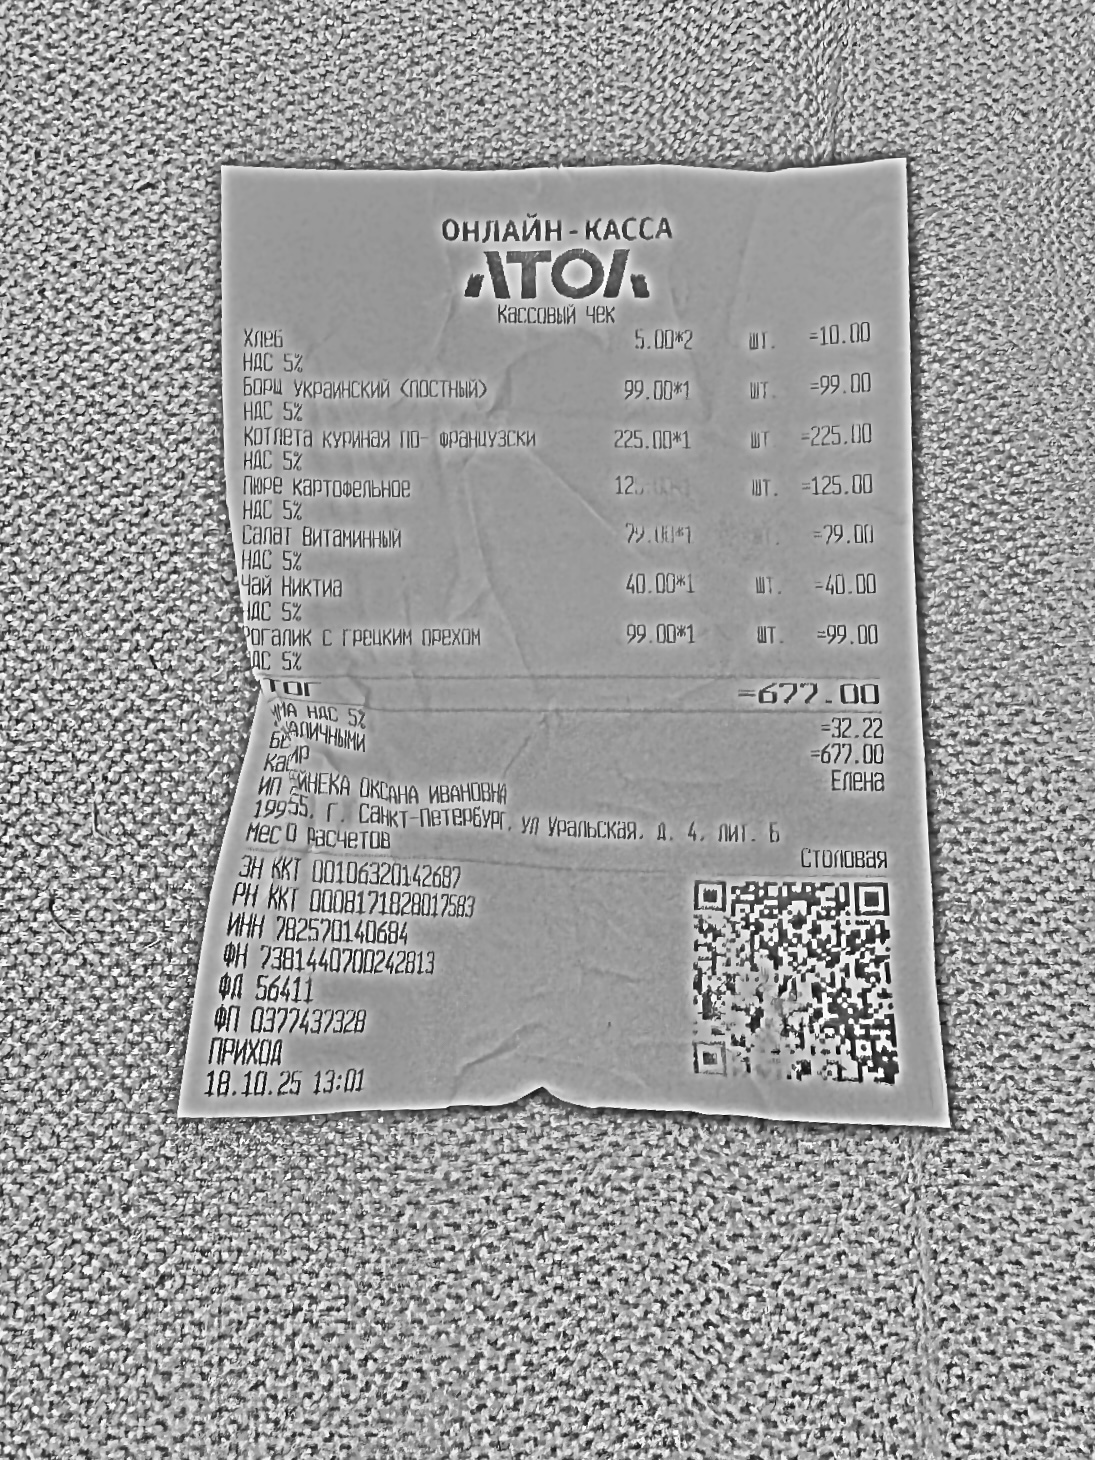
Продавец: ИП ДЕЙНЕКА ОКСАНА ИВАНОВНА
ИНН: 782570140684
Дата: 18.10.25
Товары: Хлеб; Борщ украинский (постный); Котлета куриная по-французски; Пюре картофельное; Салат Витаминный; Чай Никтиа; Рогалик с грецким орехом
Количество: 2; 1; 1; 1; 1; 1; 1
Цена: 5.00; 99.00; 225.00; 125.00; 79.00; 40.00; 99.00
Сумма: 10.00; 99.00; 225.00; 125.00; 79.00; 40.00; 99.00
Итого: 677.00